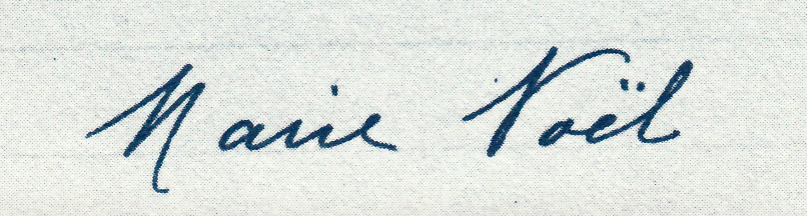
Signature of: q195050